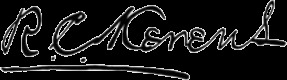
Signature of: richard c kerens